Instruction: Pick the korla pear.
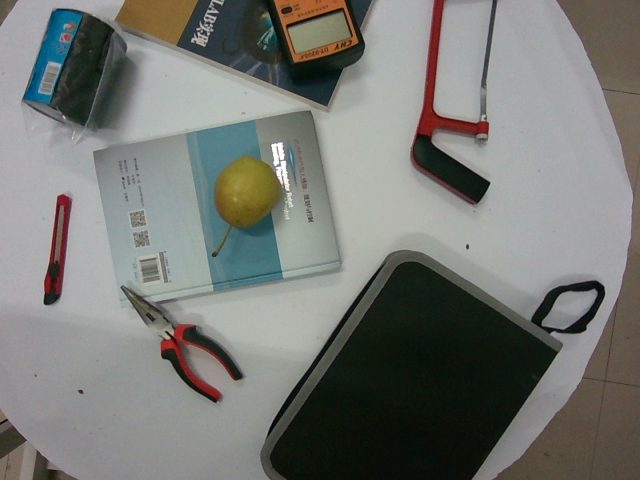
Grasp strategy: vertical